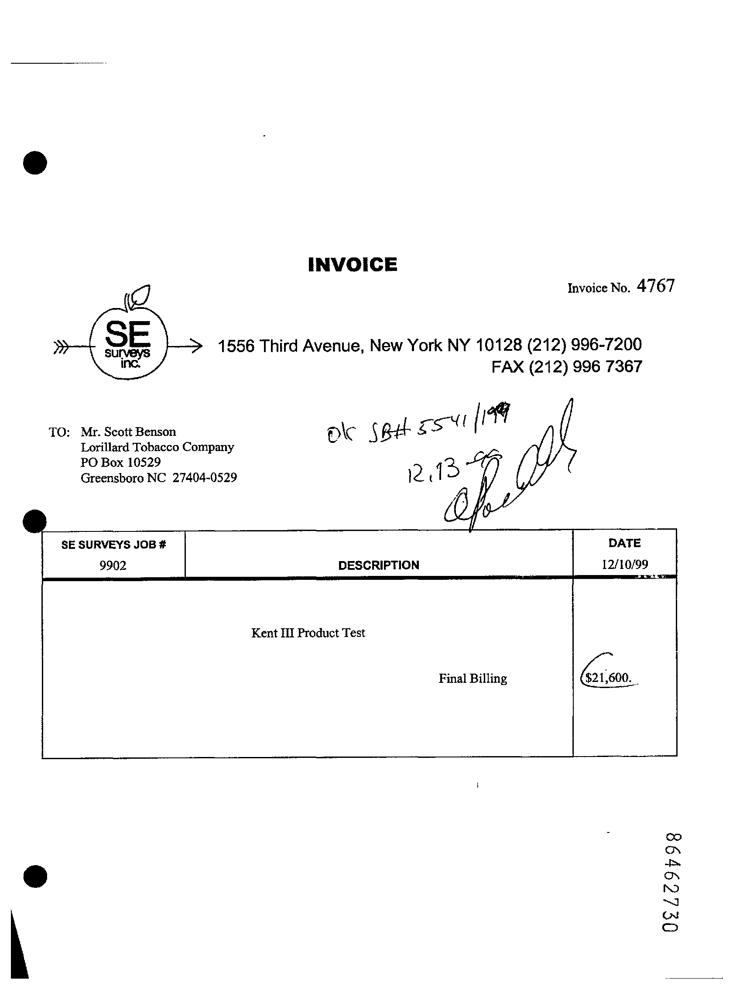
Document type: Invoice